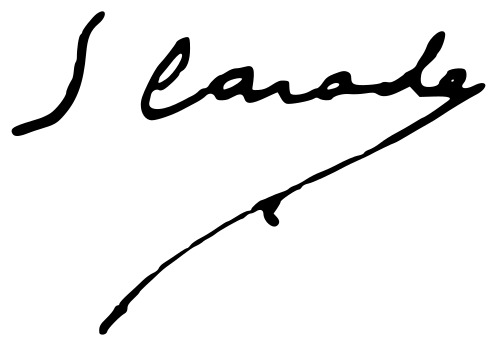
Signature of: segismundo casado